Question: What is the main concern?
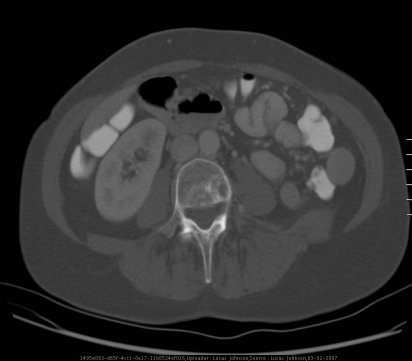
Answer: The findings suggest Multiple liver lesions replacing approximately 80% of liver volume. Multiple lesions of brain parenchyma in bilateral parietooccipital regions with diffuse enhancement of overlying skull and dura.. CT Spine with contrast demonstrating involvement of the L4 vertebral body. The patient might have a history of 60 year old woman with PMH of T1bN0M0 breast CA and melanoma, both 9 years ago. S/P lumpectomy, XRT, Tamoxifen, local excision. Presents with 3 months of early satiety and nausea. Additional complaint of blurred vision when looking to her left while driving for 1 week..